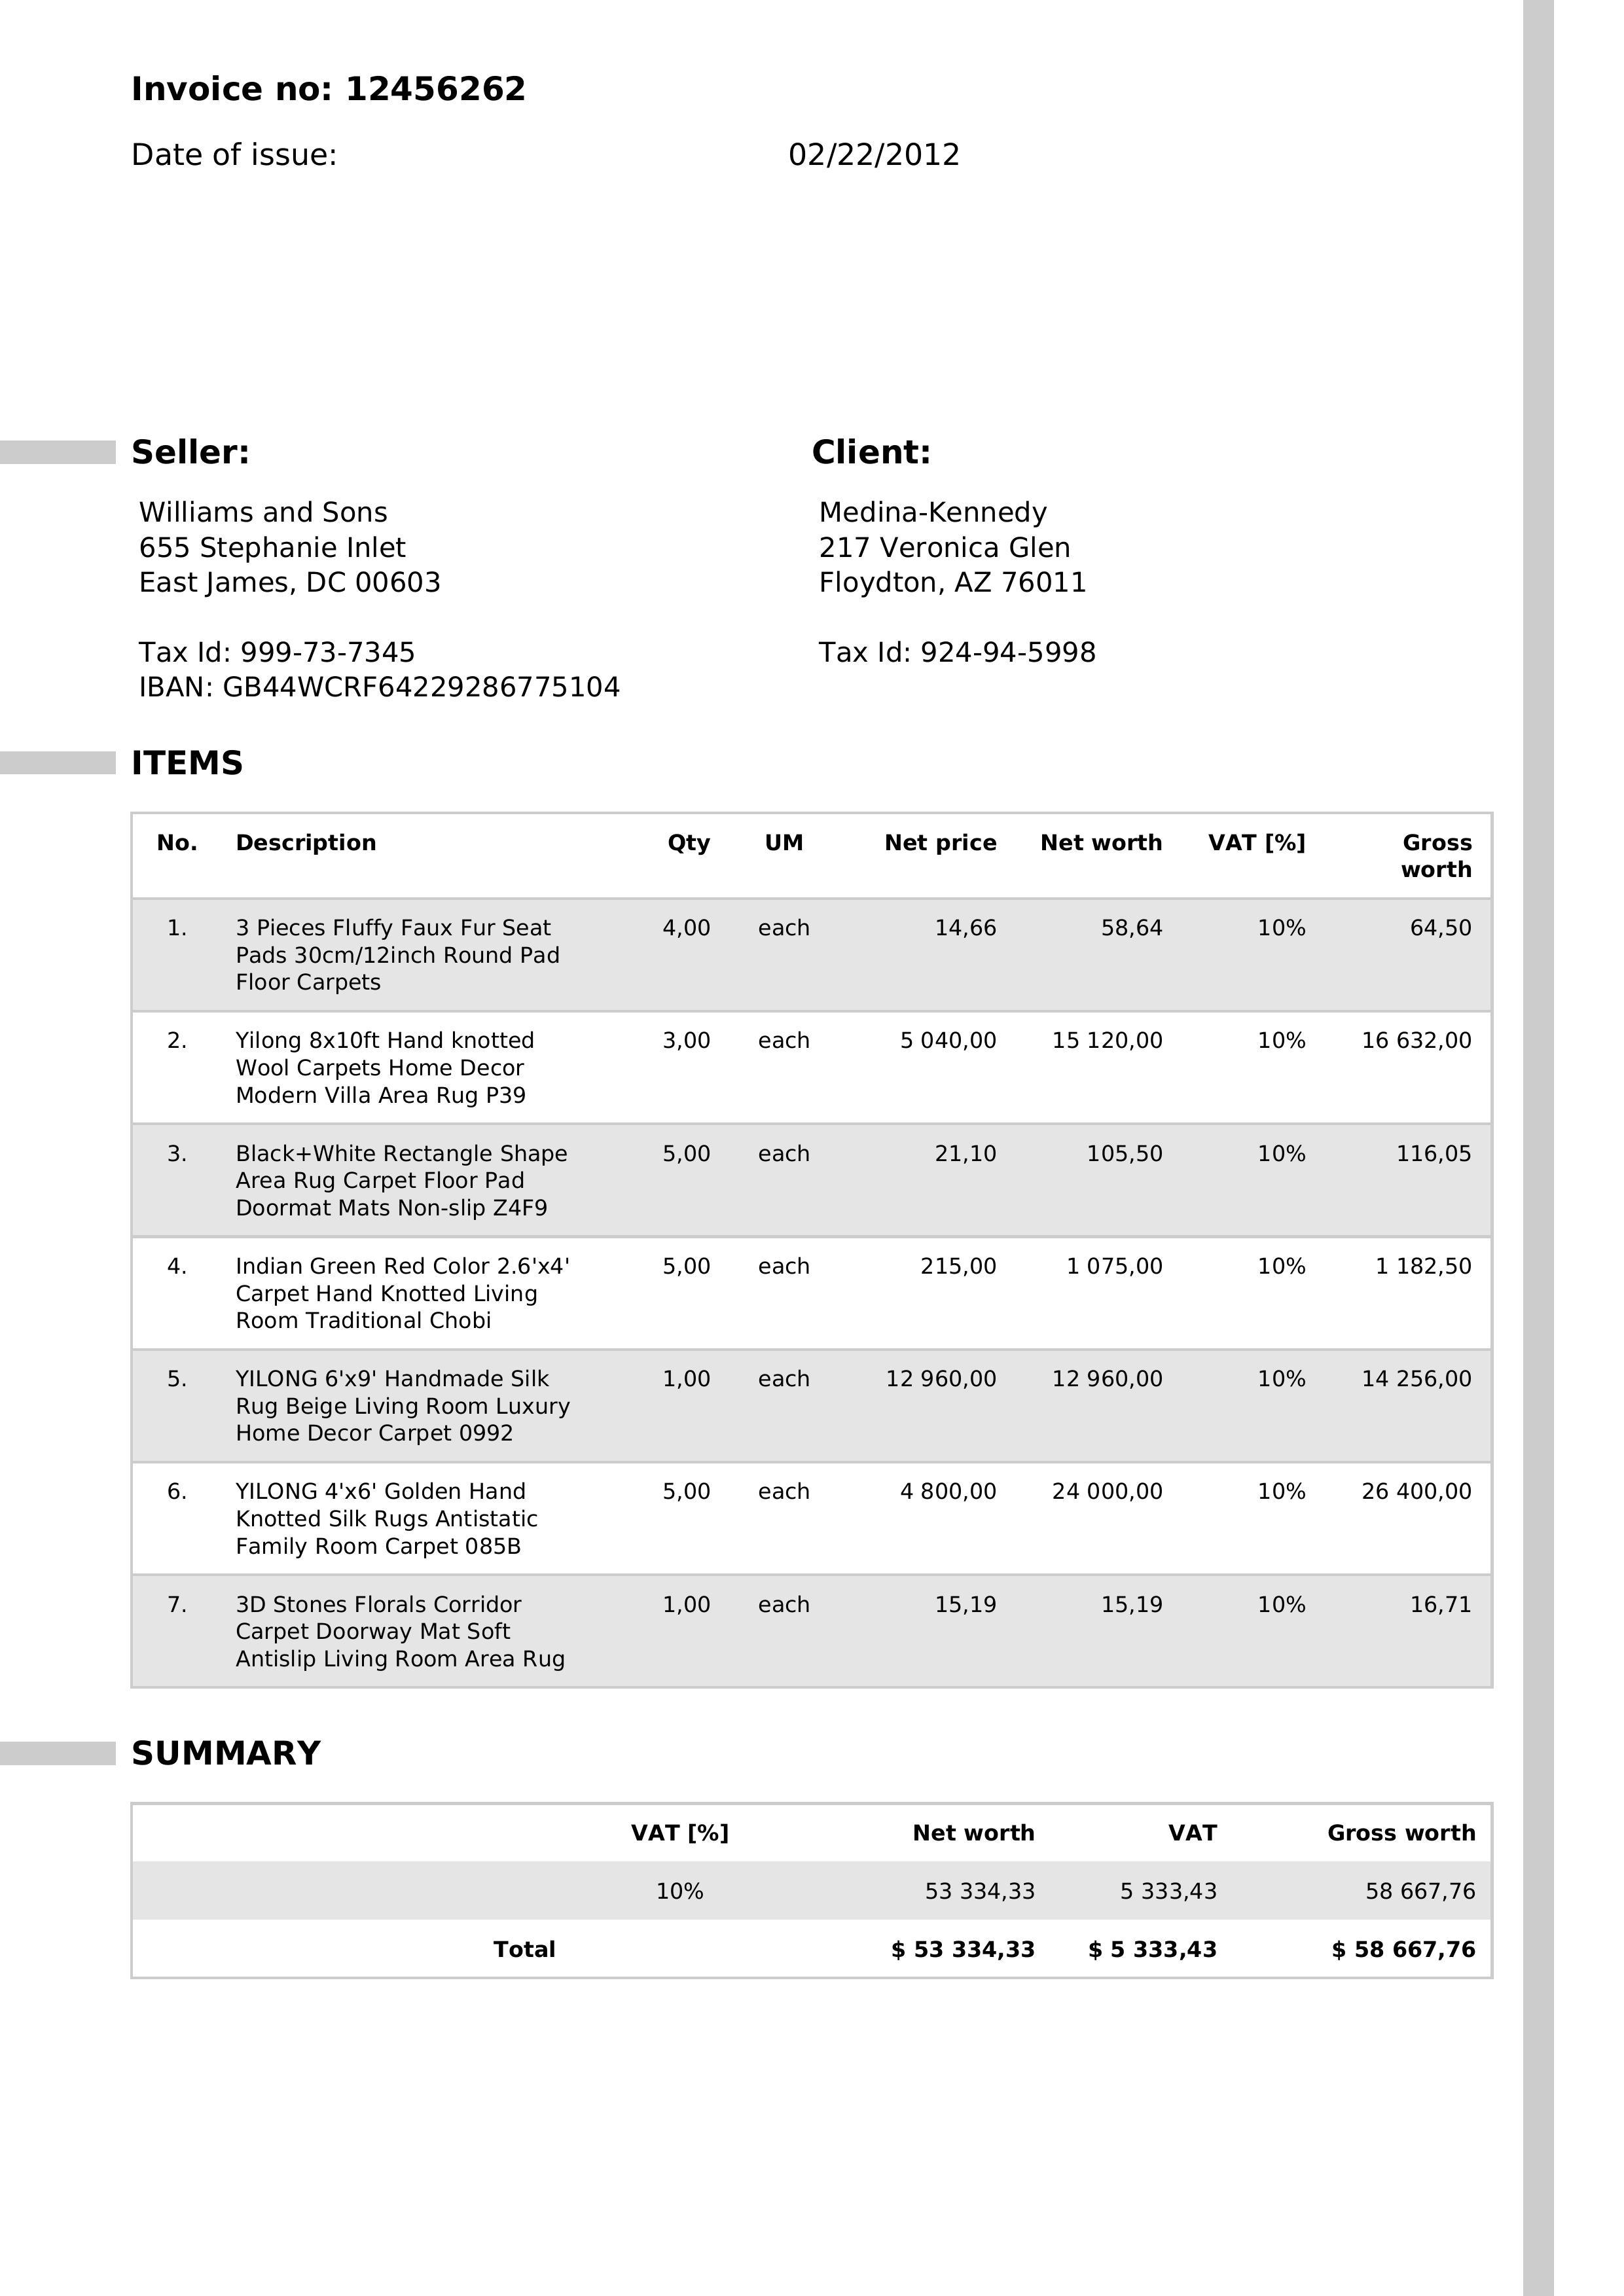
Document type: Invoice